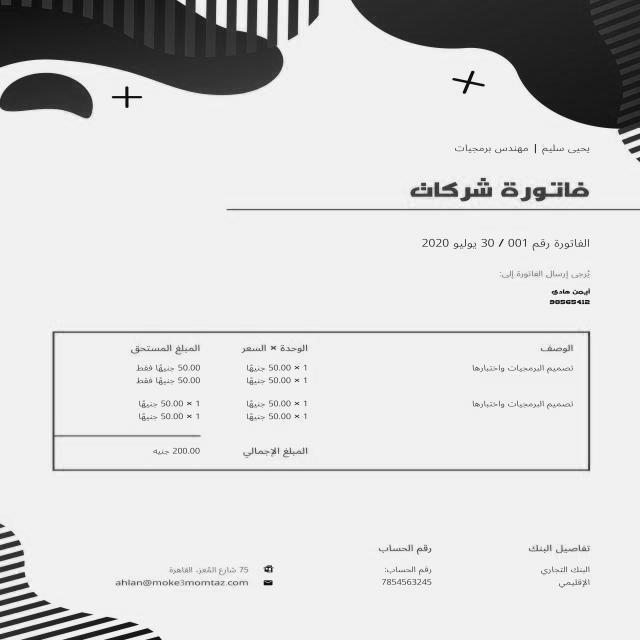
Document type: Invoice